Question: Explain the disease:
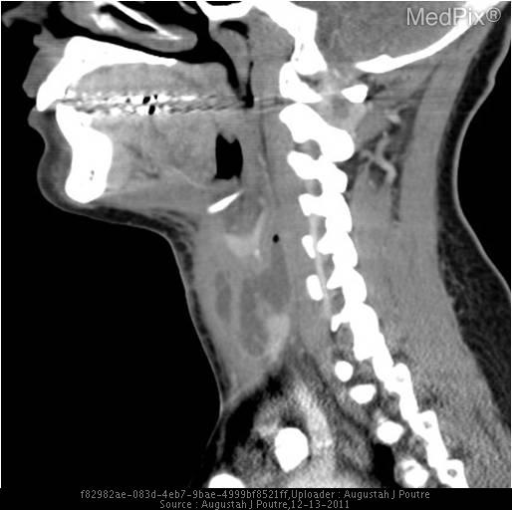
Answer: The disease is discussed as: The branchial apparatus serves as an embryological precursor to the tissues of the neck.  It consists of four branchial arches, clefts and pouches.  The branchial arches form musculoskeletal and vascular structures of the head and neck while the pouches form the middle ear, tonsils, thymus and parathyroid gland.  The first branchial clefts give rise to the external ear but the other three branchial clefts involute during normal development.  Failure of the other branchial clefts to involute forms a branchial cleft cyst.  Rarely, when a residual branchial cleft connects with a pouch structure, a complete sinus tract from the pharynx to a blind pouch cyst will form.

Branchial cleft anomalies differ in clinical presentation depending on the specific cleft that fails to involute.  Classically, branchial cleft cysts present as a well demarcated mass along the anterior upper third along the sternocleidomastoid muscle.  This presentation is consistent with a second branchial cleft cyst which accounts for 95% of branchial cleft anomalies.  Fourth branchial cleft anomalies are the rarest developmental defect of the branchial apparatus.  These defects commonly form a fistula extending from the apex of the pyriform sinus to end as a blind pouch near the superior pole of the thyroid gland.

Fourth branchial anomalies are often not appreciated on physical exam until they become secondarily infected.  Typical presentation is that of an inflammatory neck mass, often involving the thyroid gland.  These lesions most commonly occur on the left side of the neck.  Common sources of secondary infection include oropharyngeal pathogens that inoculate the sinus tract, usually after an upper respiratory infection or surgical manipulation of the oral cavity.  Infections can present as generalized erythema and cellulitis along the sinus tract or as supprative thyroditis.  Recurrent supprative thyroiditis is highly suggestive of a fourth branchial cleft sinus.

The initial imaging test of choice is a contrast enhanced CT scan of the neck to detect the location and extent of the lesion.  Finding air within a left-sided neck infection in close relation to the thyroid gland is thought to be almost pathognomonic for a fourth branchial cleft sinus tract.  A barium study of the pharynx is often utilized to further localize the path of the sinus tract.  Ultimately, definitive diagnosis occurs by direct pharyngoscopy to identify the origin of the sinus tract within the pyriform sinus.

Initial management consists of antibiotic therapy.  The antibiotic regimen will vary depending on culture results if a biopsy is performed or the clinician’s judgment if not performed.  Definitive treatment is surgical excision.  Incision and drainage is a poor therapeutic option given the high rate of recurrence without obliteration of the sinus tract.  An isolated cyst that has become secondarily infection can be excised once antibiotics have controlled local inflammation.  With fourth branchial cleft sinus tracts, optimal therapy consists of closure of the sinus opening.  Surgical options for closure include endoscopic assisted monopolar diathermy, abrasion with Tisseel surgical sealant closure of the sinus or another variation of the same theme.  Depending on the level of thyroid involvement, an ispilateral hemithyroidectomy may be required.